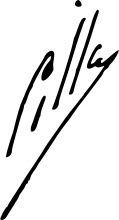
Signature of: ramón cilla